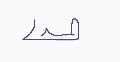
Signature of: elmadani belmadani